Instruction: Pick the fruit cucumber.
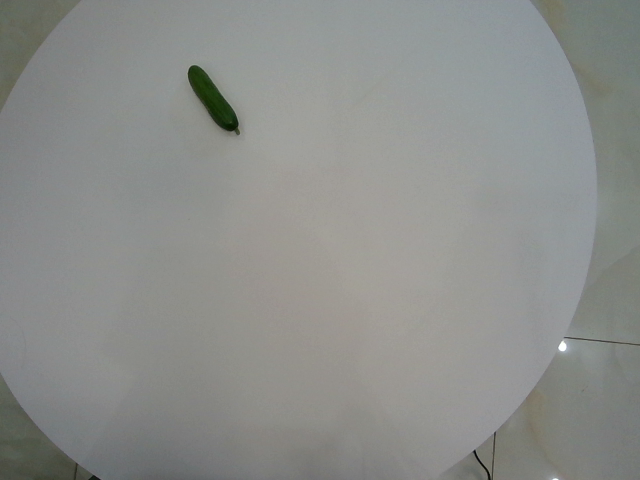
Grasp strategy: vertical